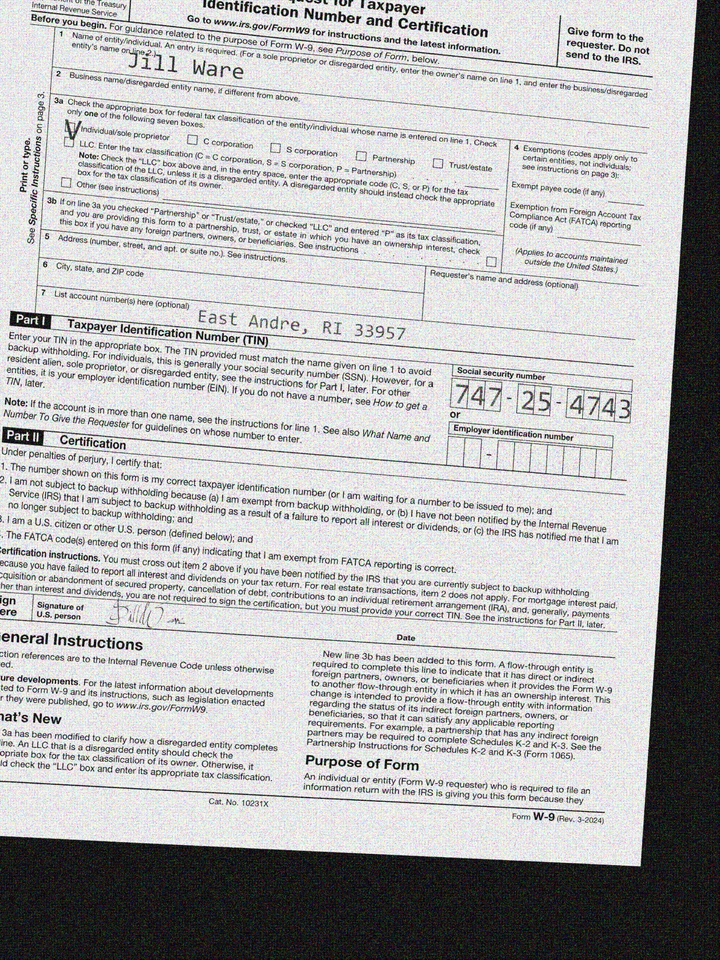
adr2: East Andre, RI 33957
cbx: yes
ssn: 747254743
enm: Jill Ware